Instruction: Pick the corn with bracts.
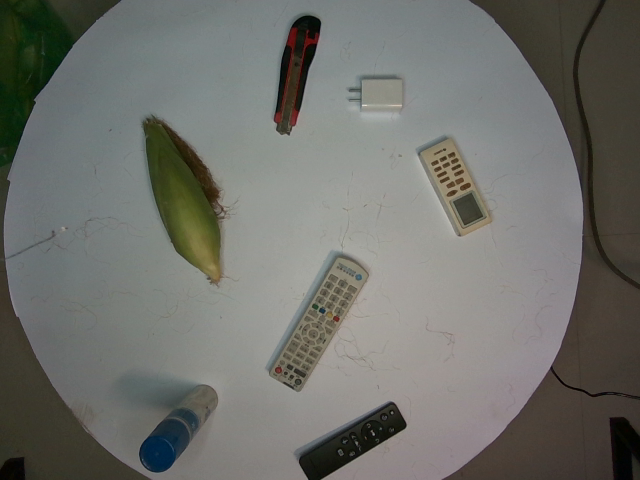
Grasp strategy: vertical